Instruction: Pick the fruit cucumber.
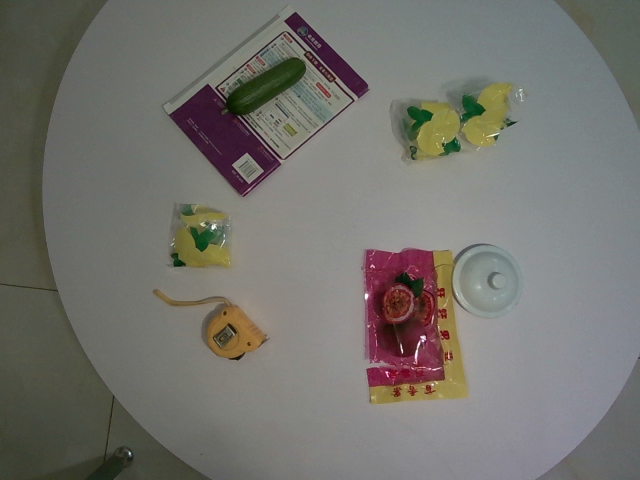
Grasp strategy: vertical